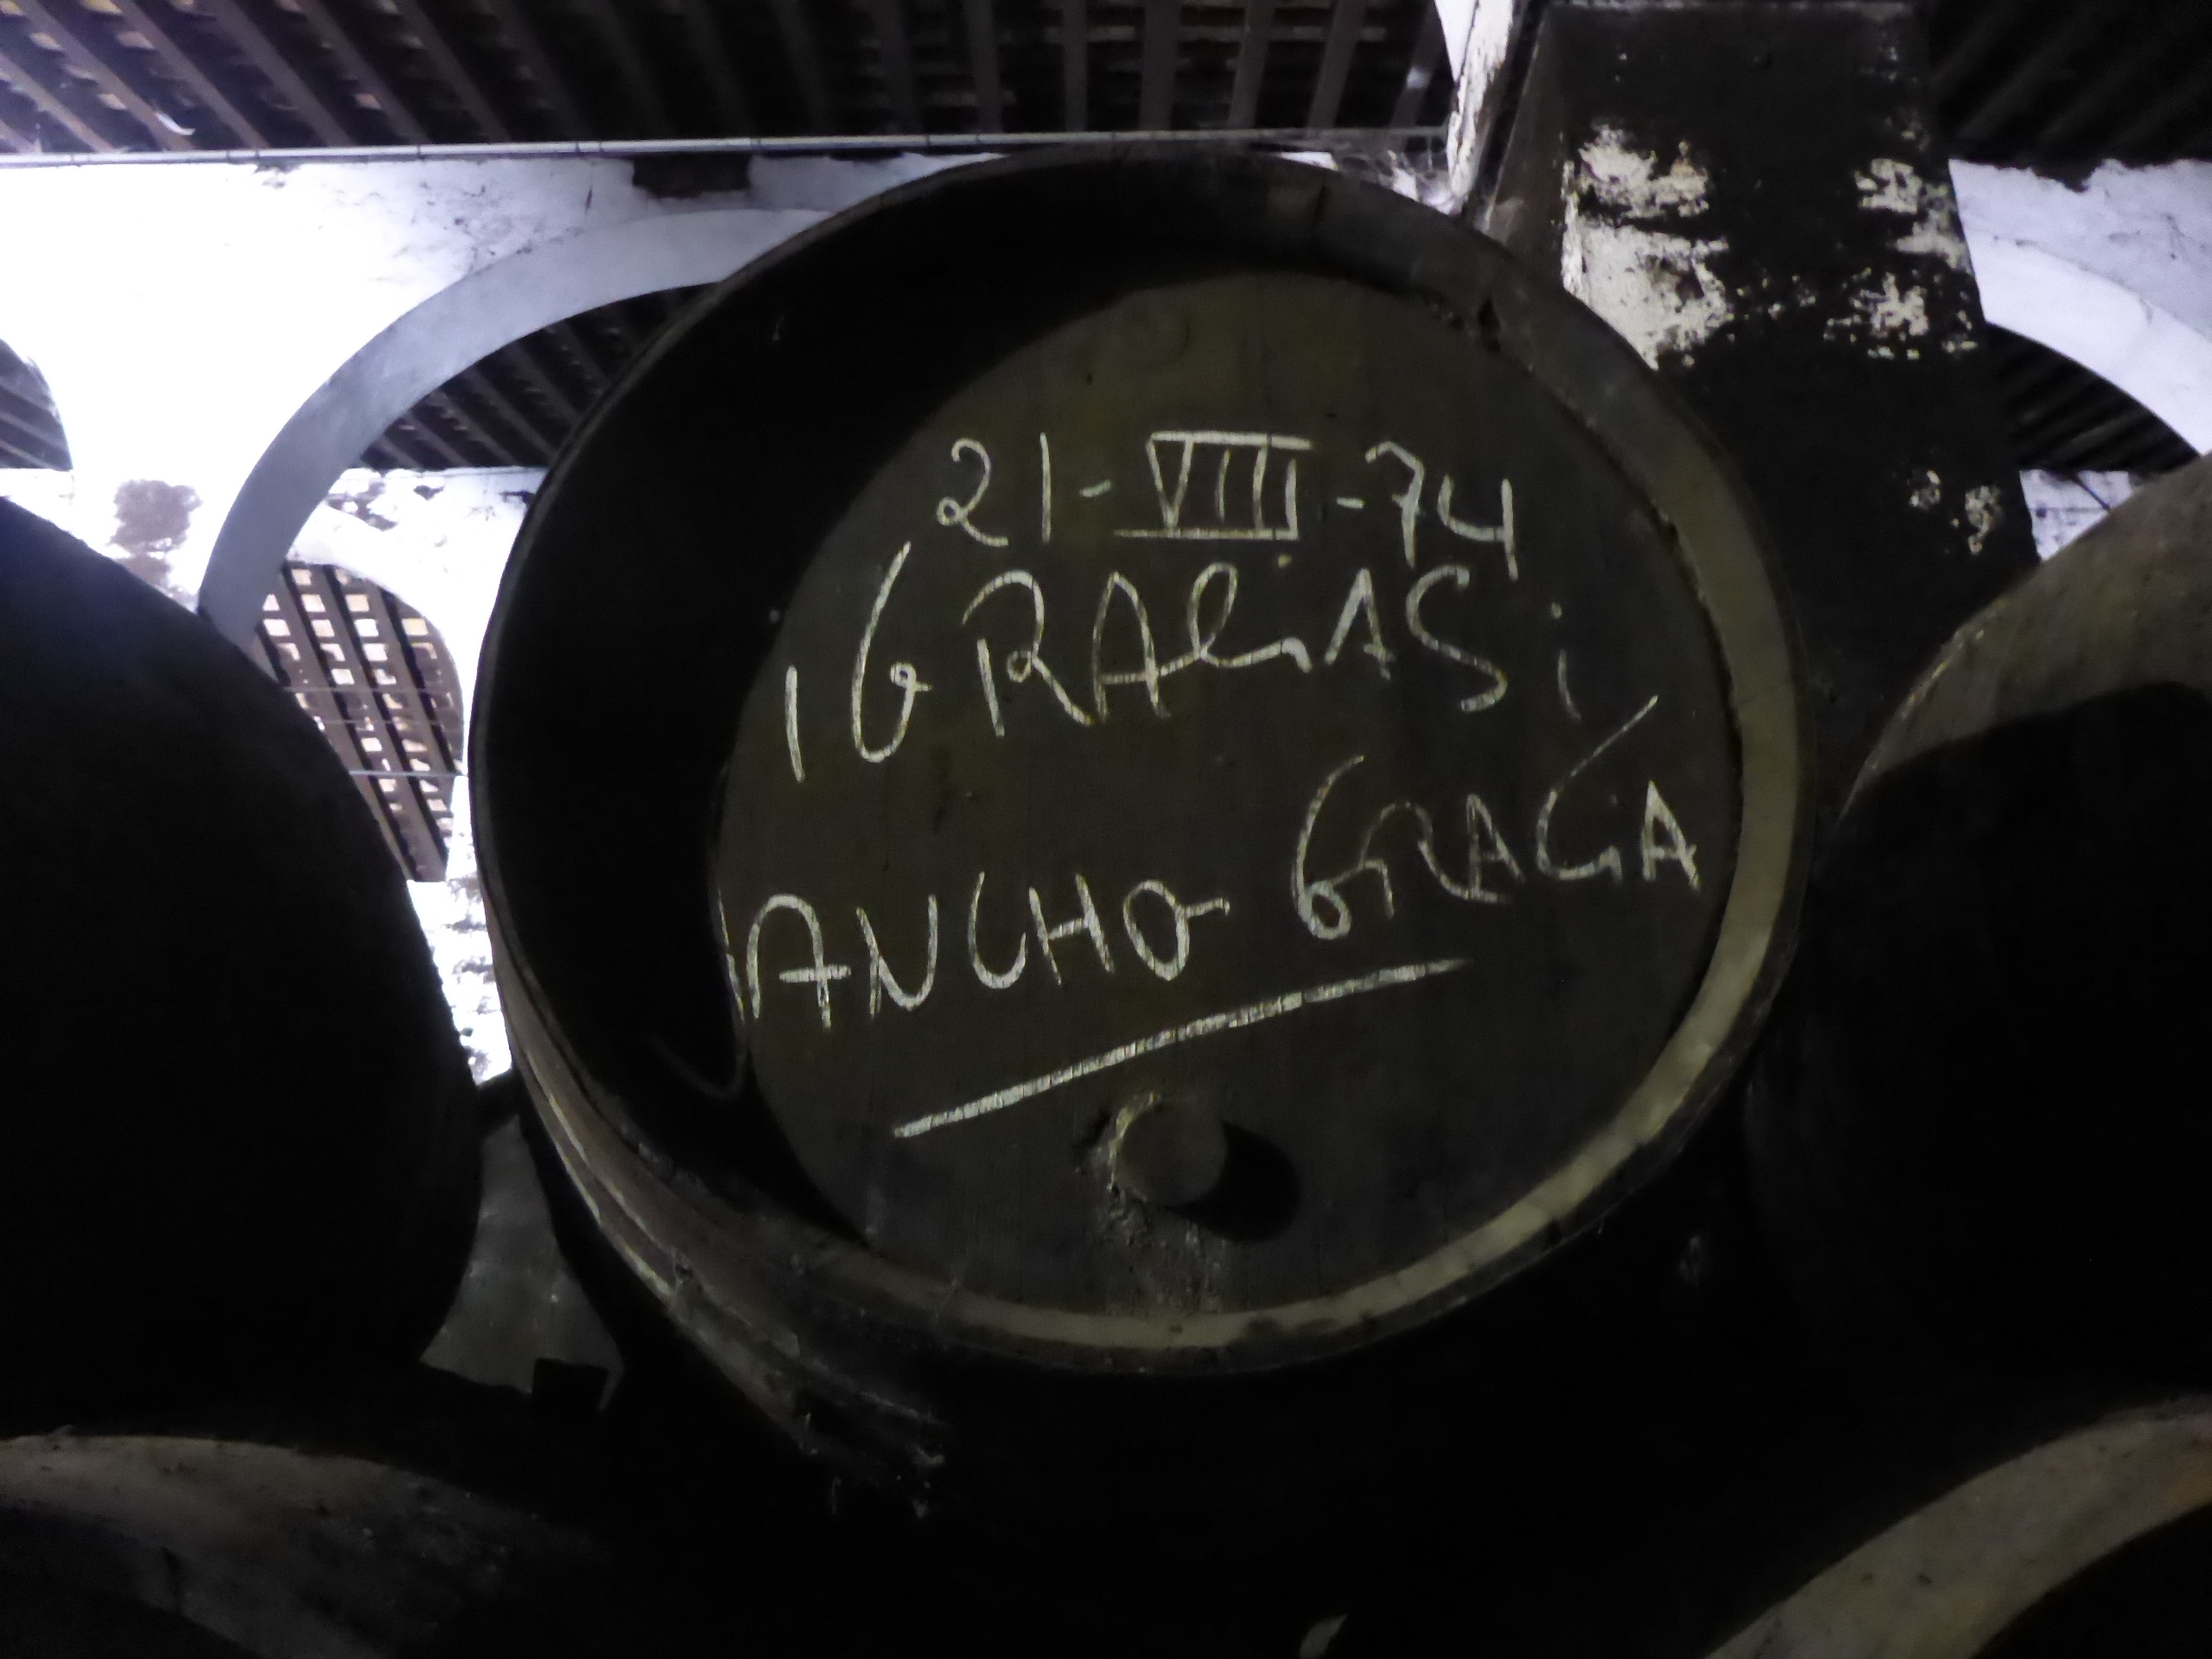
Signature of: q14747